Question: What is the potential diagnosis?
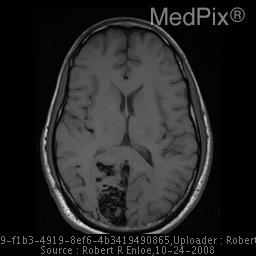
Answer: The possible diagnosis includes •  Arteriovenous Malformation
•  Aneurysm
•  Spontaneous intracerebral hemorrhage
•  Stroke
•  Intracranial neoplasm.